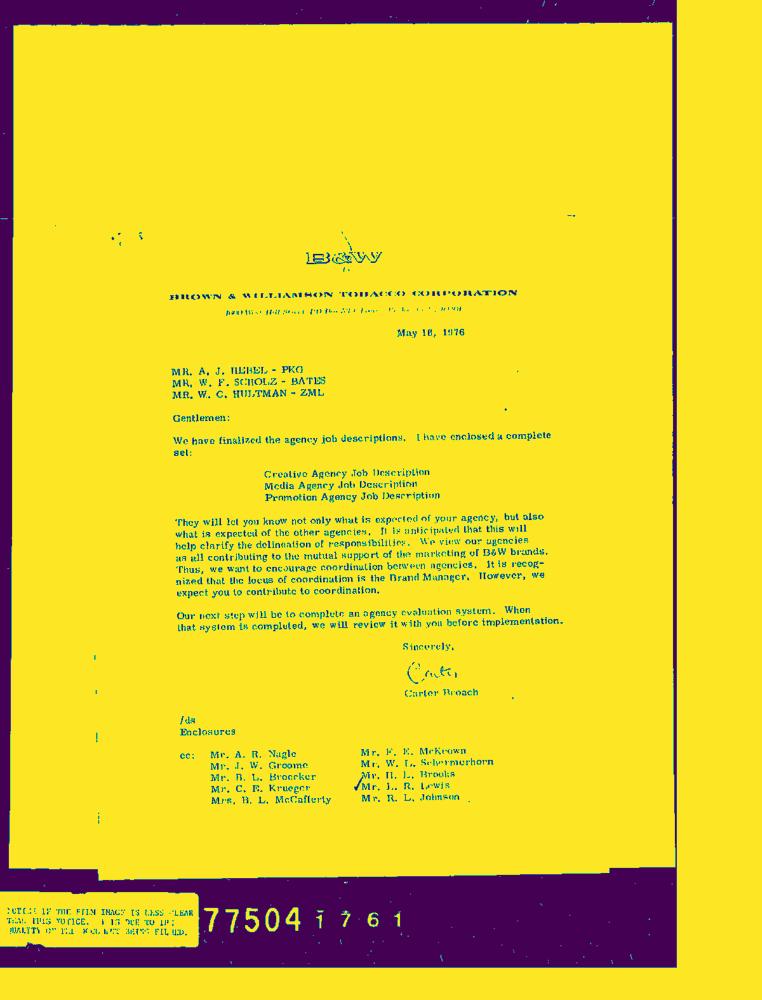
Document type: Letter-Doc